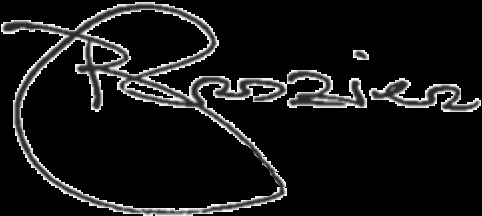
Signature of: brett elliott crozier